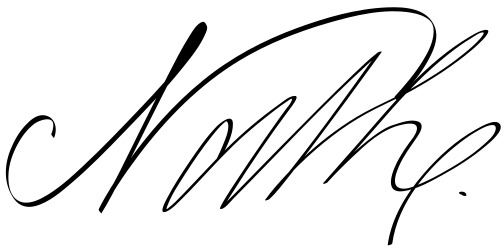
Signature of: frederick north 2nd earl of guilford